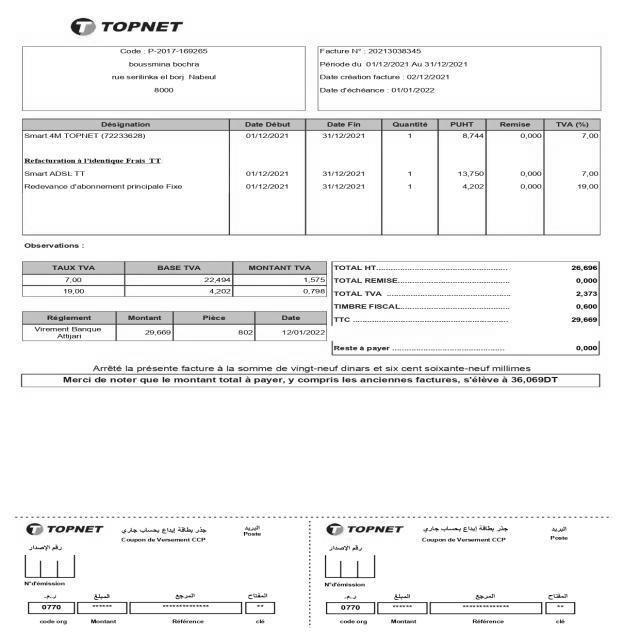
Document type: Invoice